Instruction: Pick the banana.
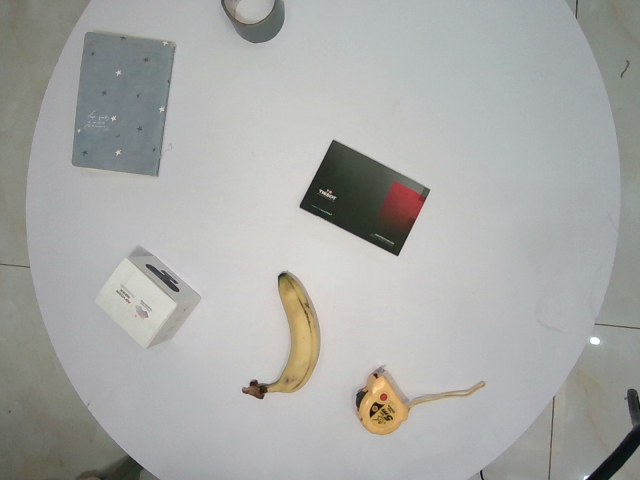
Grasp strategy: vertical